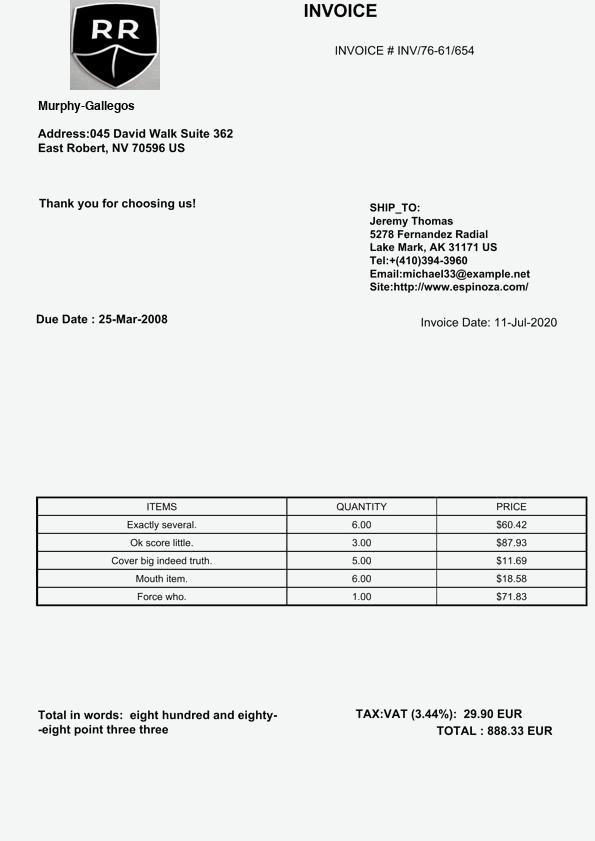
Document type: Invoice